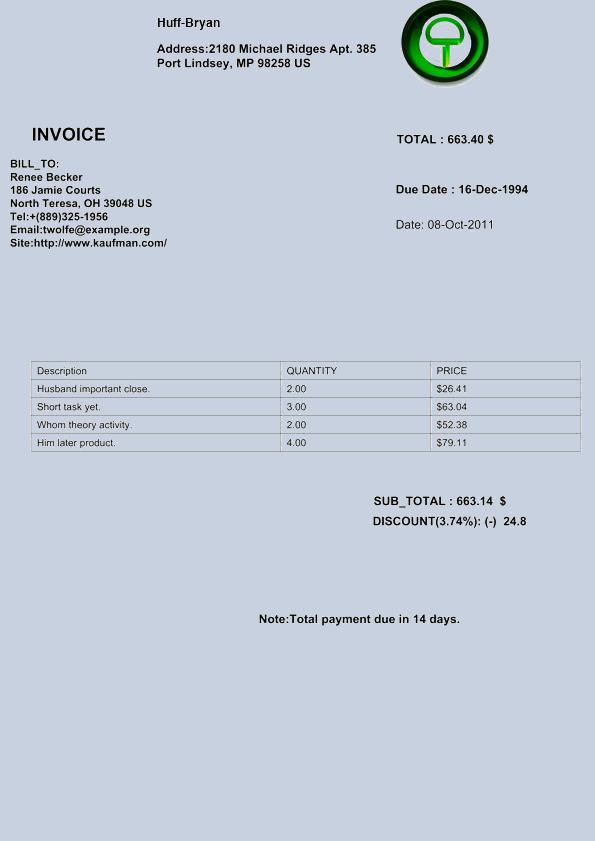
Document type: Invoice